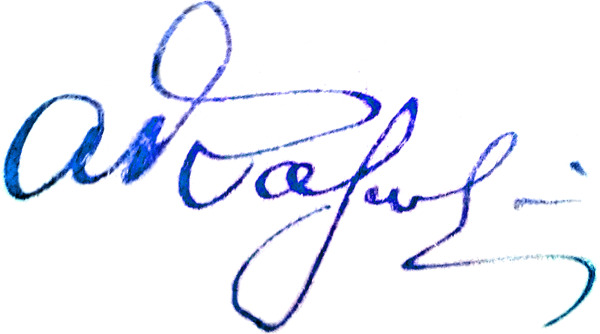
Signature of: andrii kozlov